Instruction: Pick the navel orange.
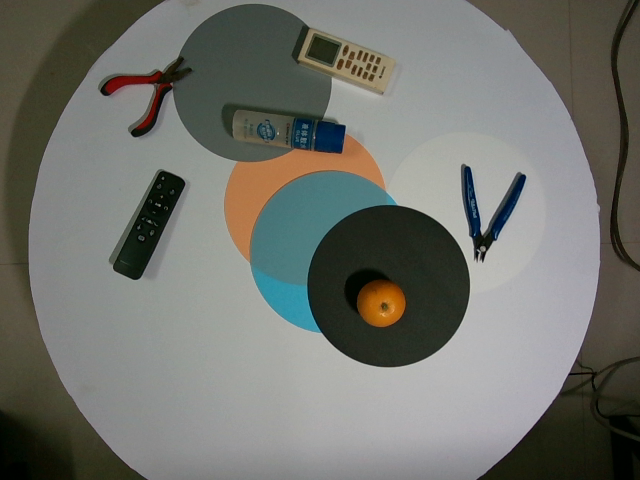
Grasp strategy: vertical